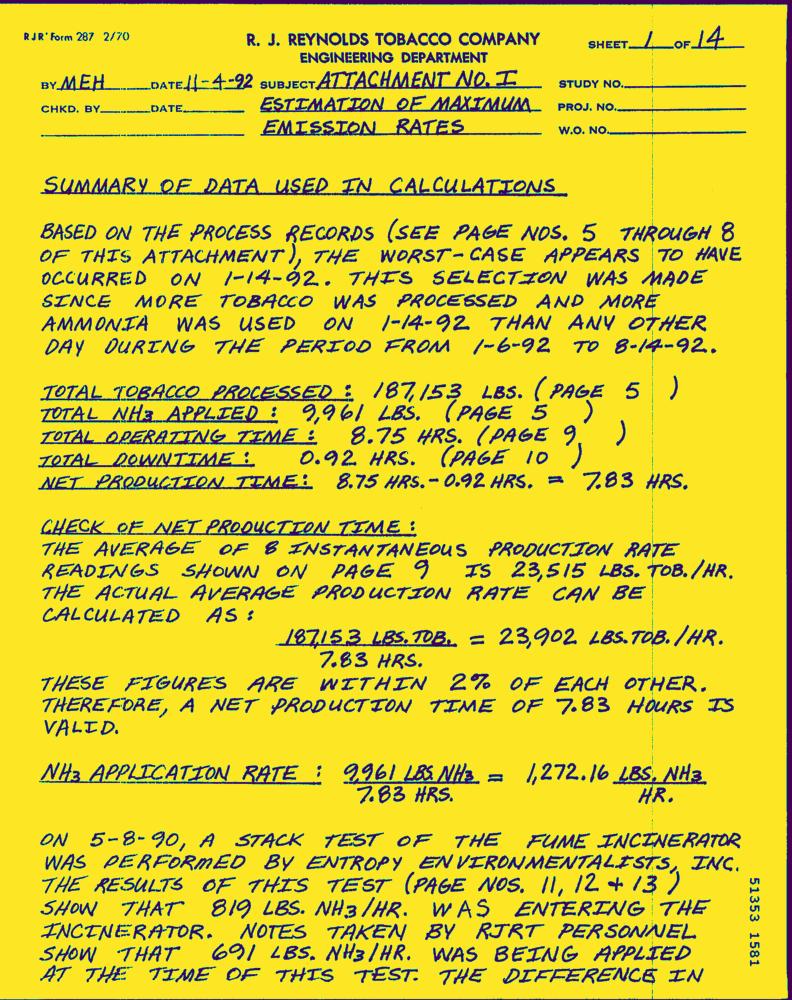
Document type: Hand-Written